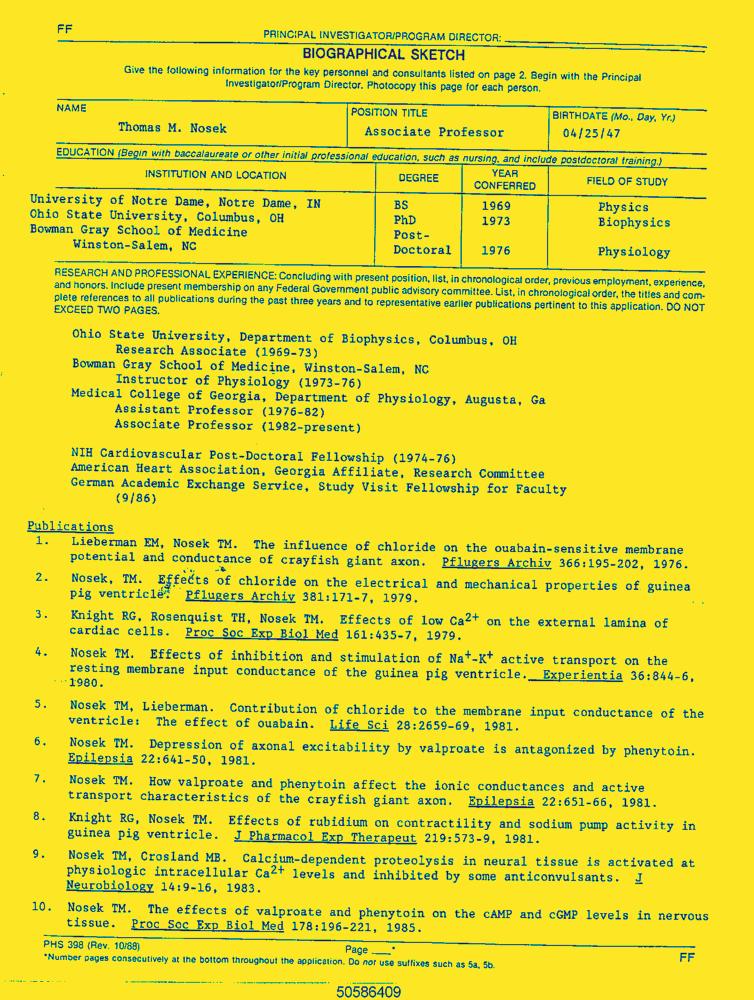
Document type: Resume-Doc